Question: What is the filing due date as per the document?
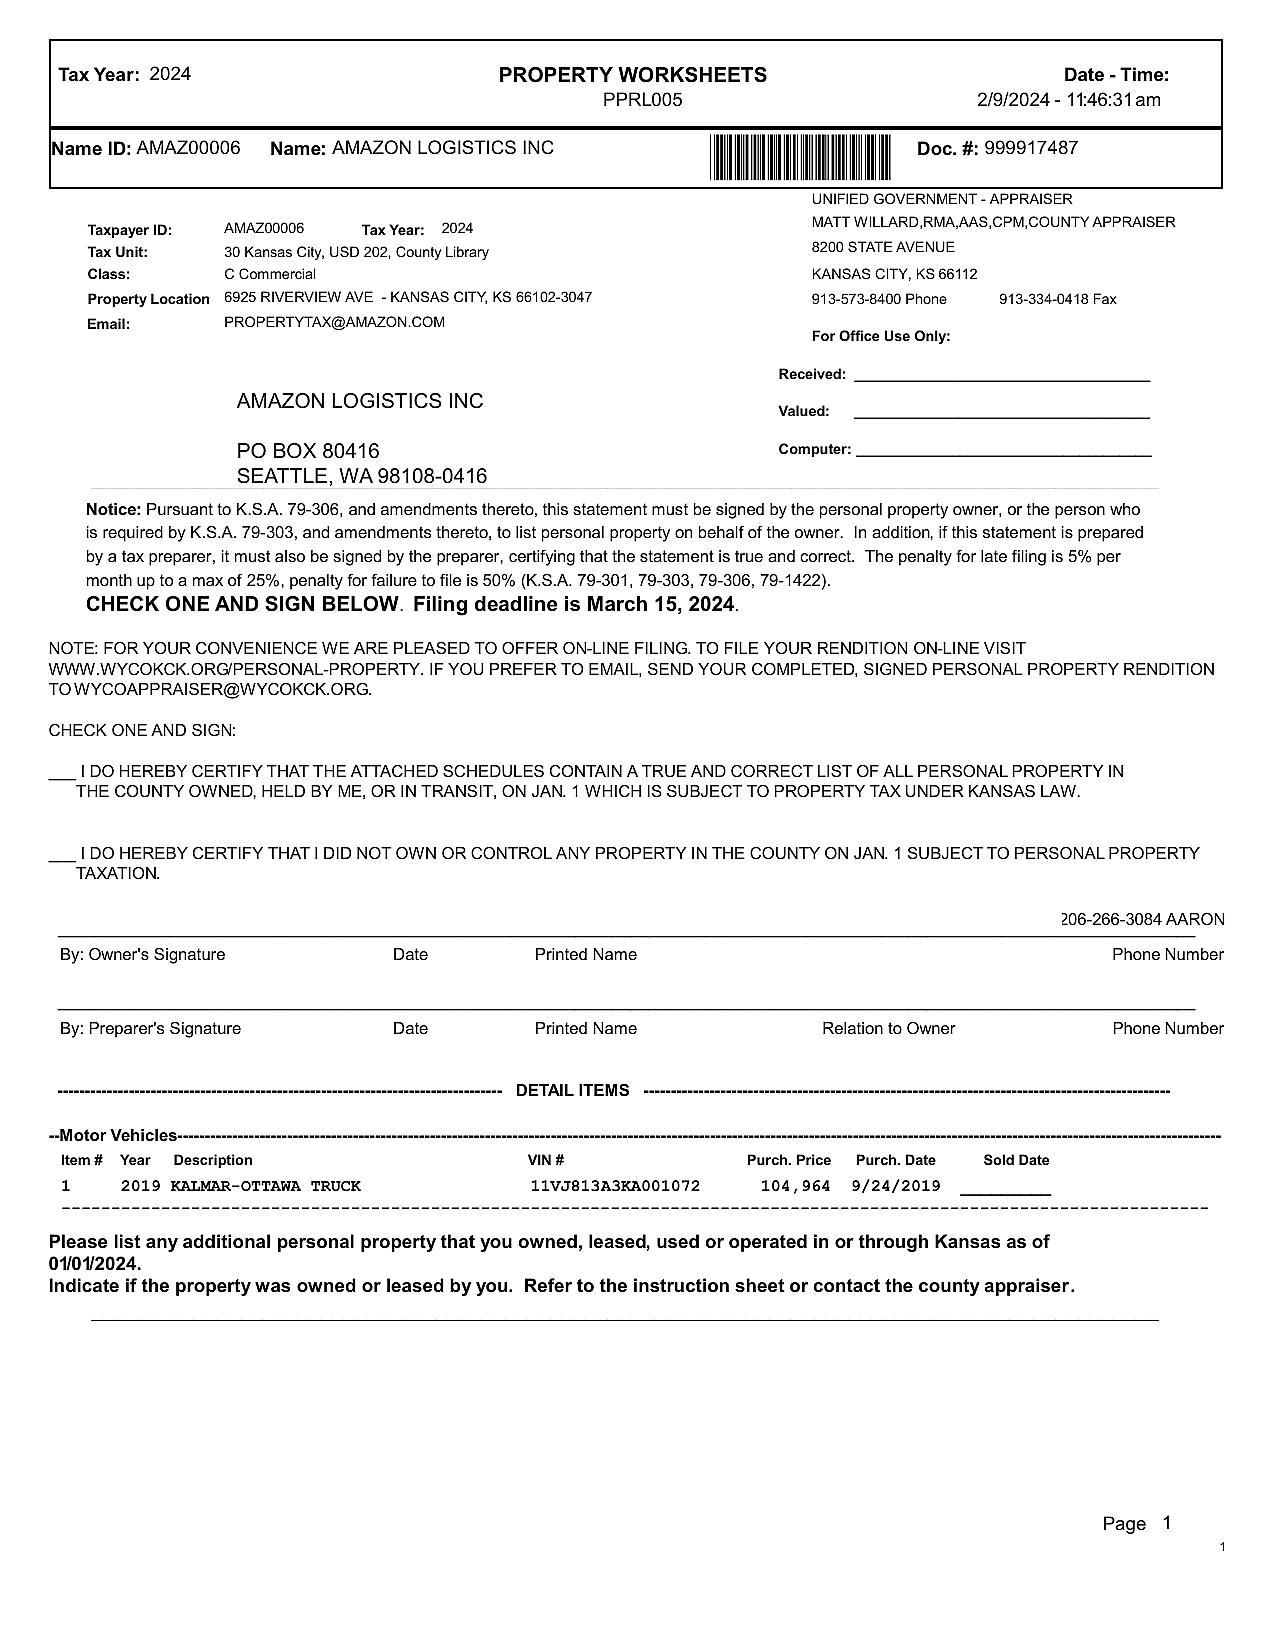
Answer: "15-Mar-24"